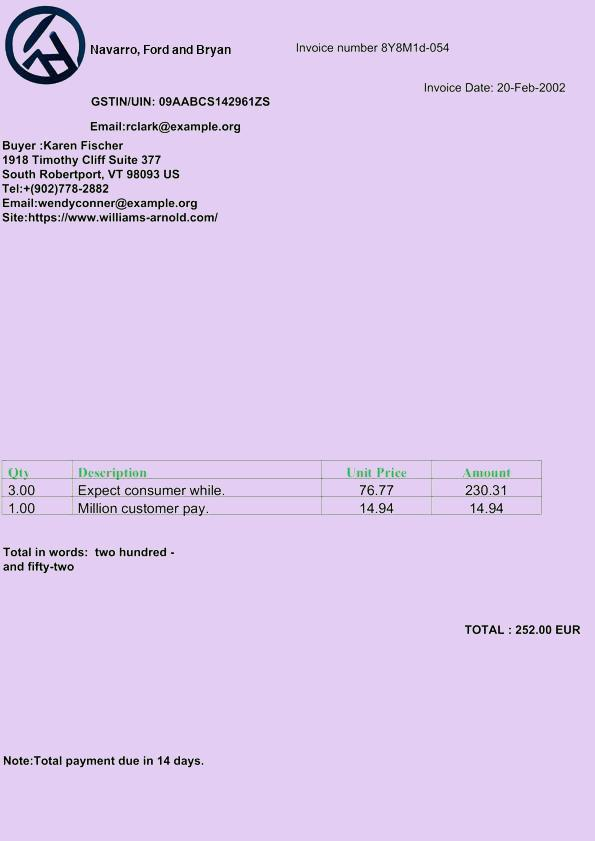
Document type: Invoice